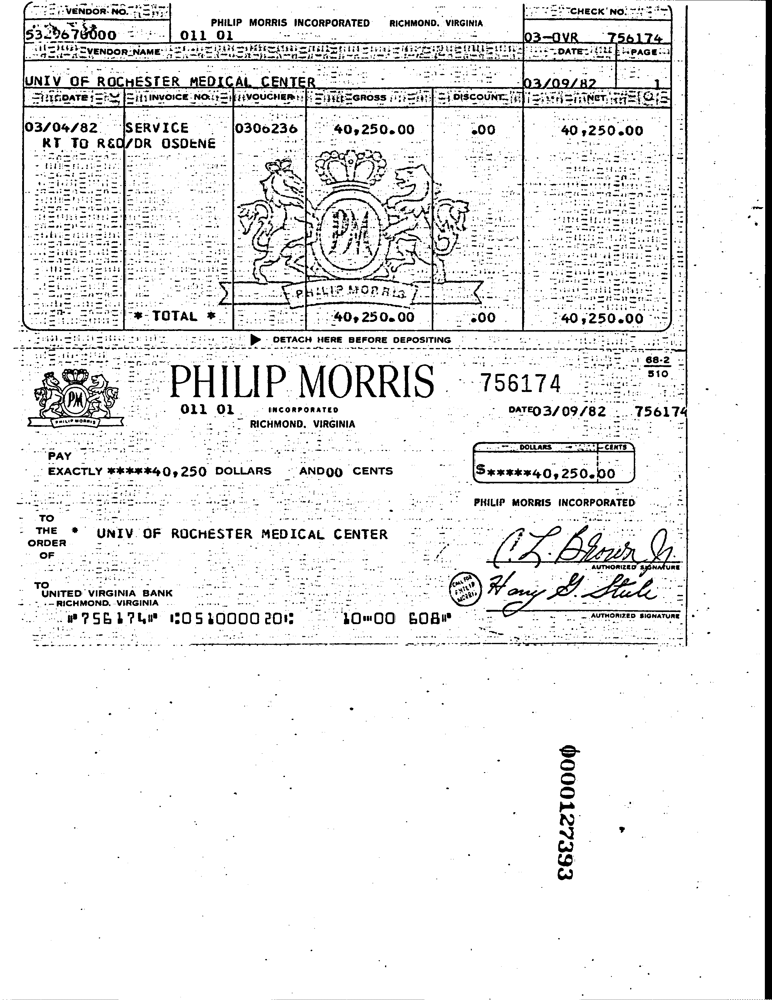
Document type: Invoice